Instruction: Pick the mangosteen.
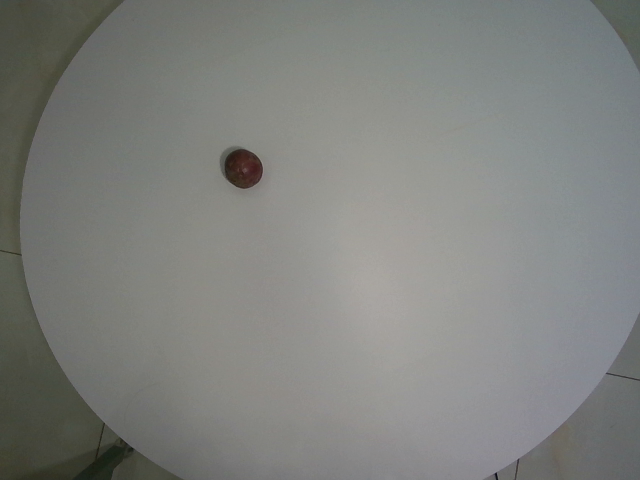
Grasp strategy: vertical